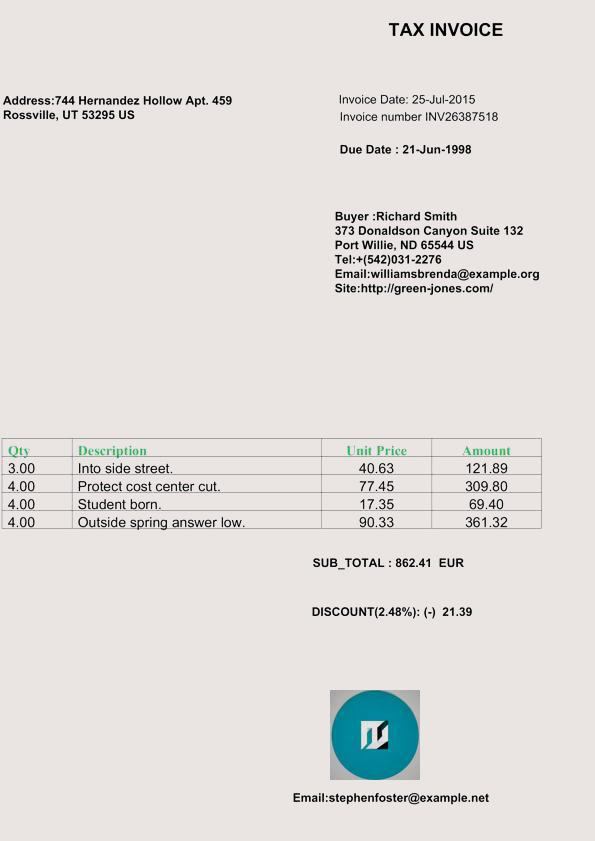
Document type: Invoice